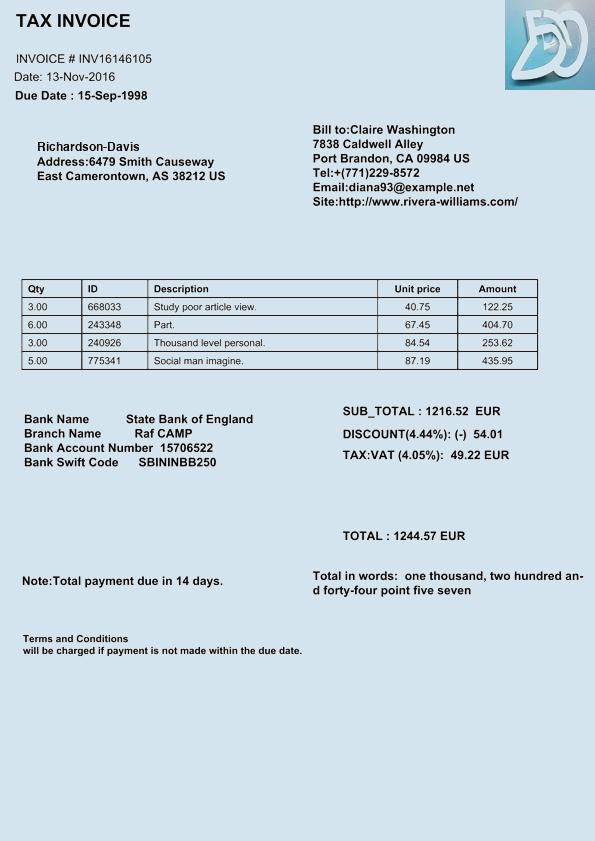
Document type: Invoice